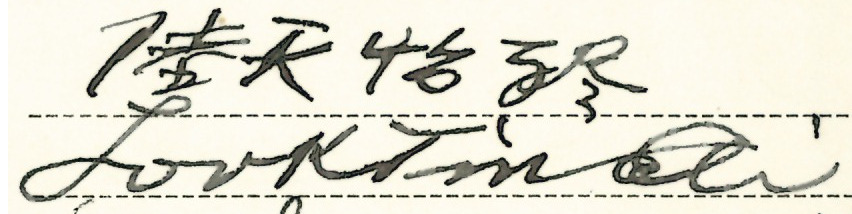
Signature of: look tin eli